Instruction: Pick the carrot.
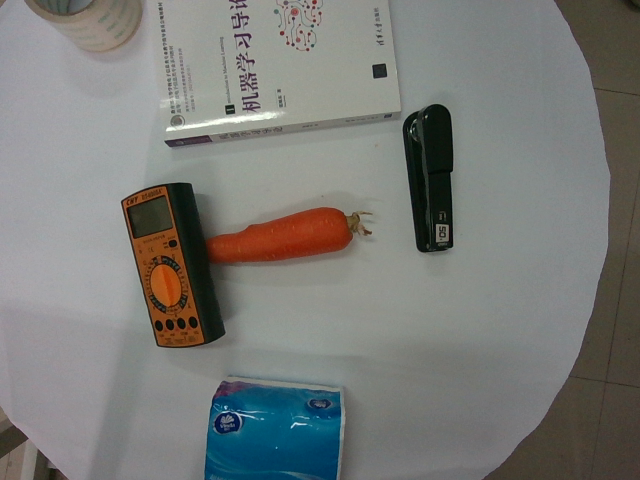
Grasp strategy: vertical